Question: Describe the condition in detail:
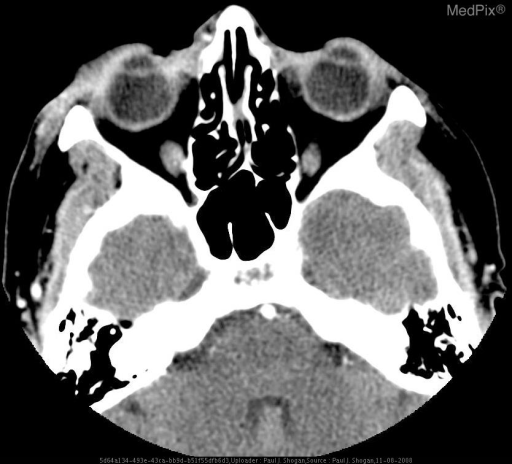
Answer: The disease is discussed as: Choroidal melanomas are the most common primary intraocular tumors in adults, and the most commonly occurring uveal melanoma.  The uvea is subdivided into the iris, the ciliary body, and the choroids.  Most choroidal melanomas are believed to develop from preexisting melaanocytic nevi.  The estimated prevalence is five to seven cases per 1 million adults, occurring most commonly in people of northern European descent.  Sixty-five percent of melanomas occur in those older than 50 years.  Patients may be asymptomatic with lesions discovered during a routine ophthalmologic examination.  Other patients may notice vision loss, photopsia, and visual field deficits.

Melanomas primarily metastasize to the liver, as well as to the lung, bone, kidney, and brain.  Treatment is dependent on site of origin, size, location of the primary lesion, and on the presence of extraocular extension, recurrence, or metastases.  Melanomas greater than 1 cm in thickness are managed with enucleation.  Medium sized lesions (3 mm to 1 cm) may be managed with enucleation, plaque brachytherapy and external-beam radiation.  Small tumors (<3 mm in thickness) are monitored every 3-6 months with US.

Uveal melanomas are usually assessed by ophthalmologic examination, fluorescein angiography, US, CT or MR imaging.  On unenhanced CT, these lesions appear elevated, hyperdense, are sharply marginated, and following contrast administration avidly enhance.  At MR imaging, most melanomas appear as well-defined solid masses that are hyperintense on T1-weighted images, and hypointense on T2-weighted images secondary to the paramagnetic effects of melanin.  Contrast enhanced fat-suppressed MR images are useful to demonstrate scleral invasion, tumor extension to the optic disc, and extraocular invasion.